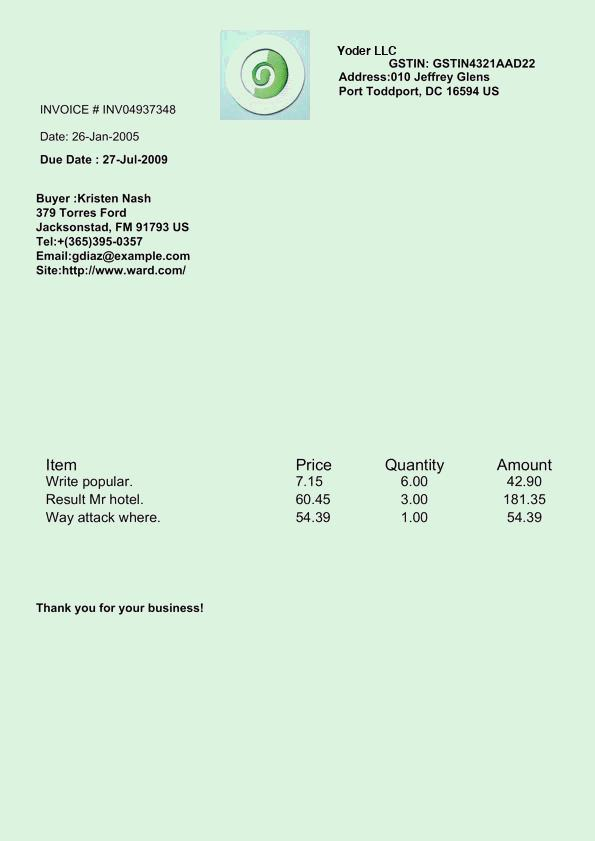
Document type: Invoice